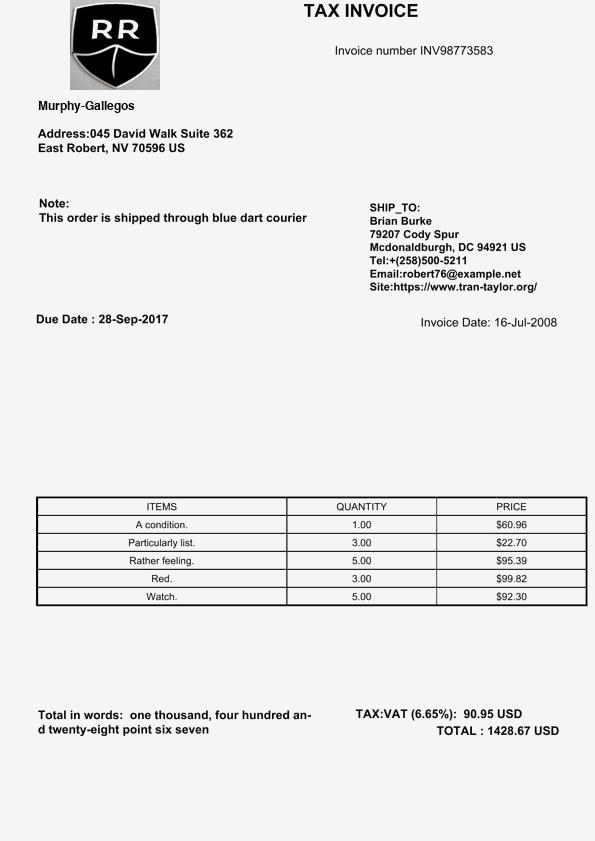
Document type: Invoice